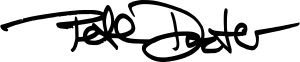
Signature of: pete docter